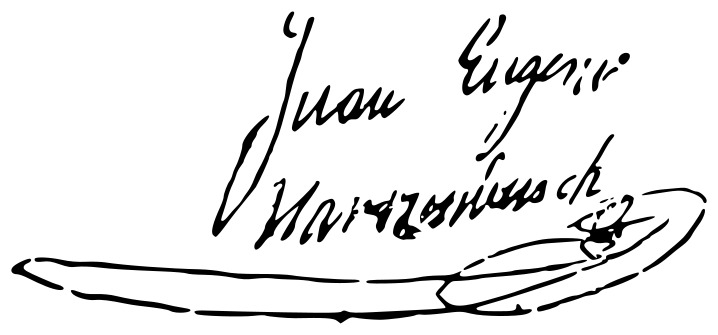
Signature of: juan eugenio hartzenbusch